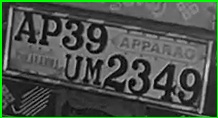
License plate number: AP 39UM 2349